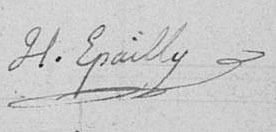
Signature of: alexandre françois épailly